Extract the amount written in words, the amount in digits, the name of the payee, the date on the cheque, and the bank's name from the image.
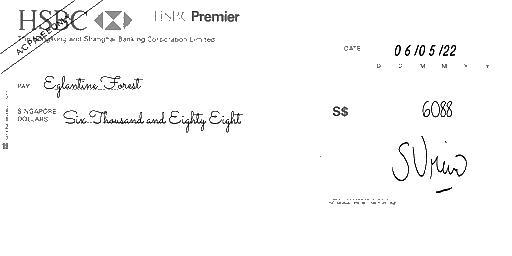
amt_in_words: Six Thousand and Eighty Eight
amt_in_figures: 6088
payee_name: Eglantine Forest
bank_name: HSBC
cheque_date: 06/05/22